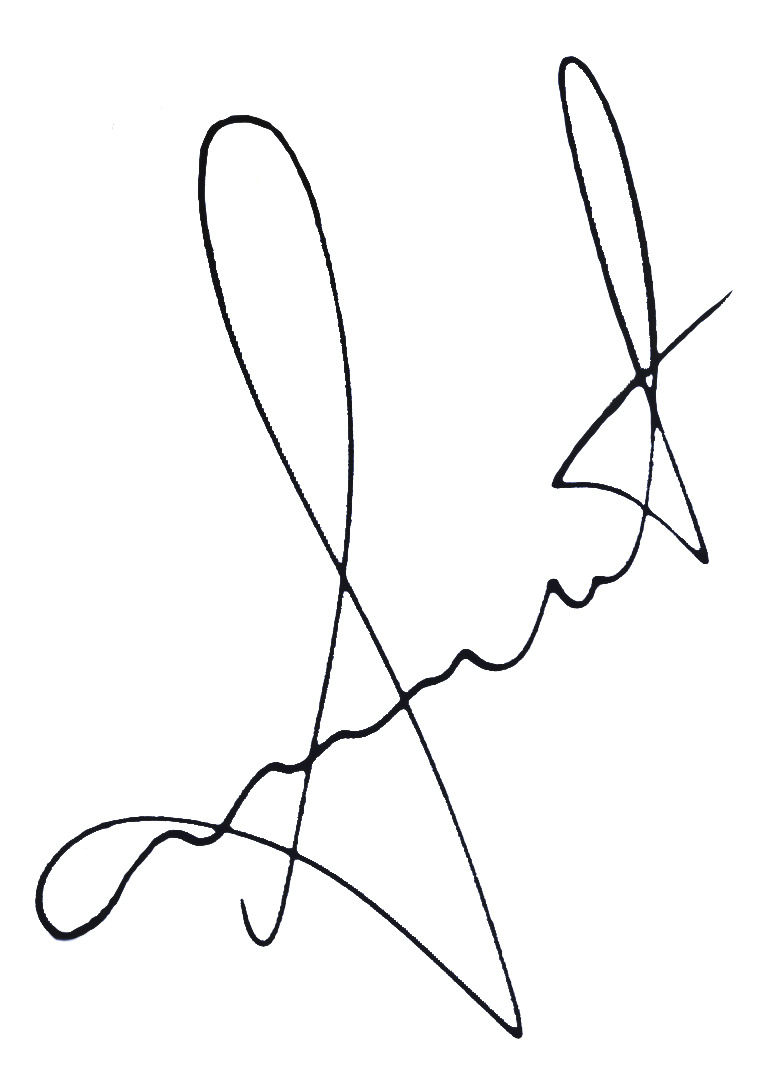
Signature of: natalya tolstaya